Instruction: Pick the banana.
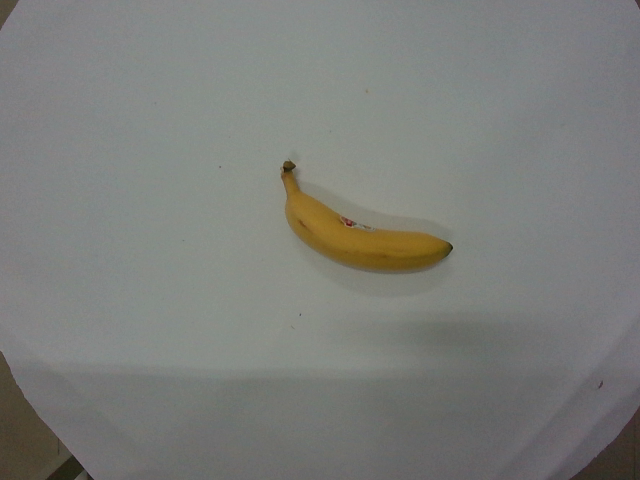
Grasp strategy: vertical